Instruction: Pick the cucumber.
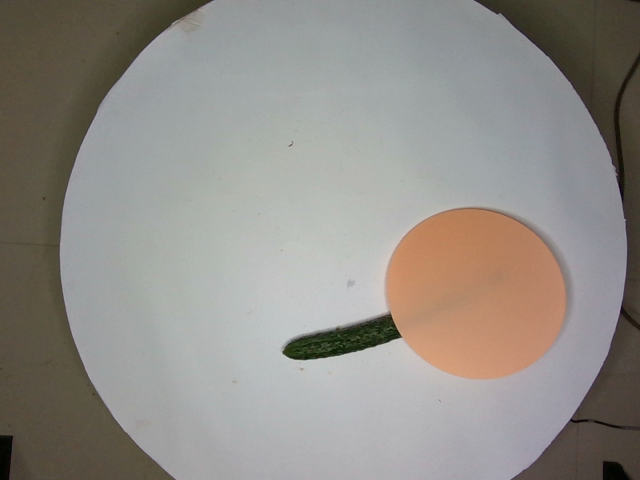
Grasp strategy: vertical